Question: What is the potential diagnosis?
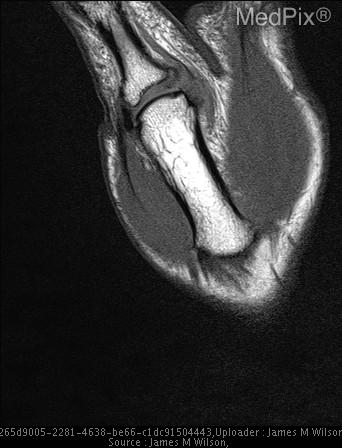
Answer: The possible diagnosis includes Extensor tendon rupture
Fracture.